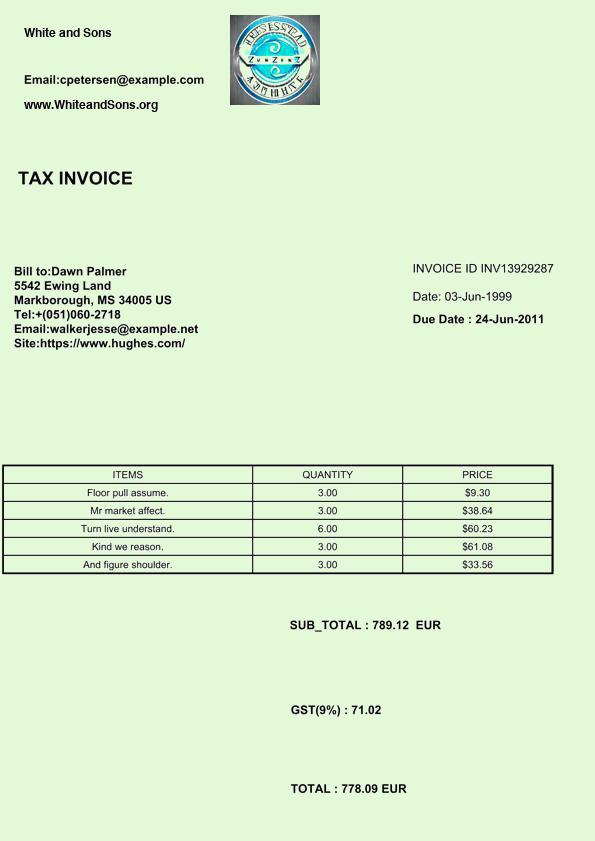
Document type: Invoice